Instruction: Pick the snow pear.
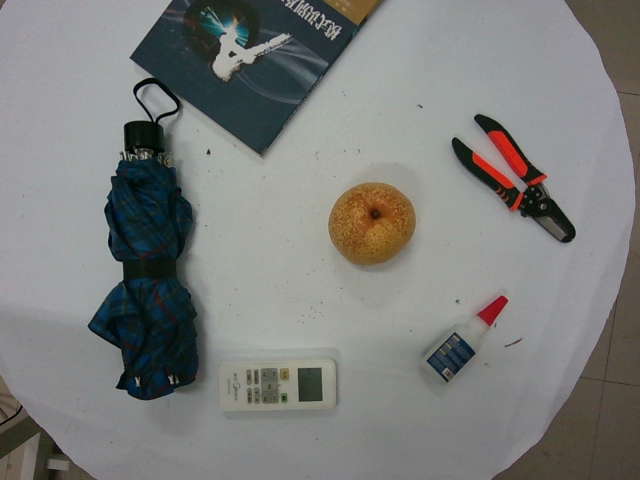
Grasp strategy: vertical